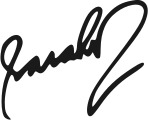
Signature of: sarah geronimo